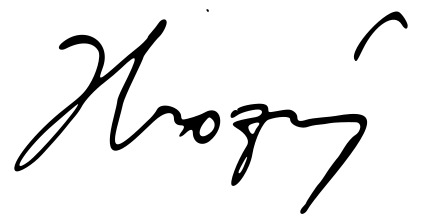
Signature of: bedřich hrozný